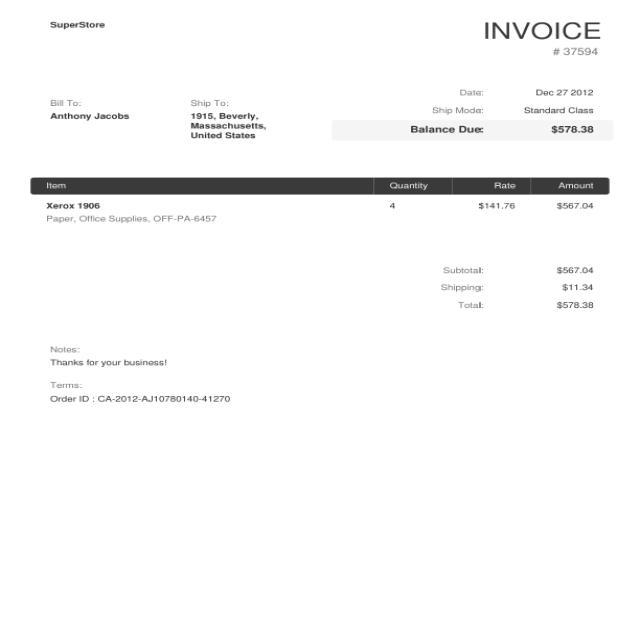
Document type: Invoice